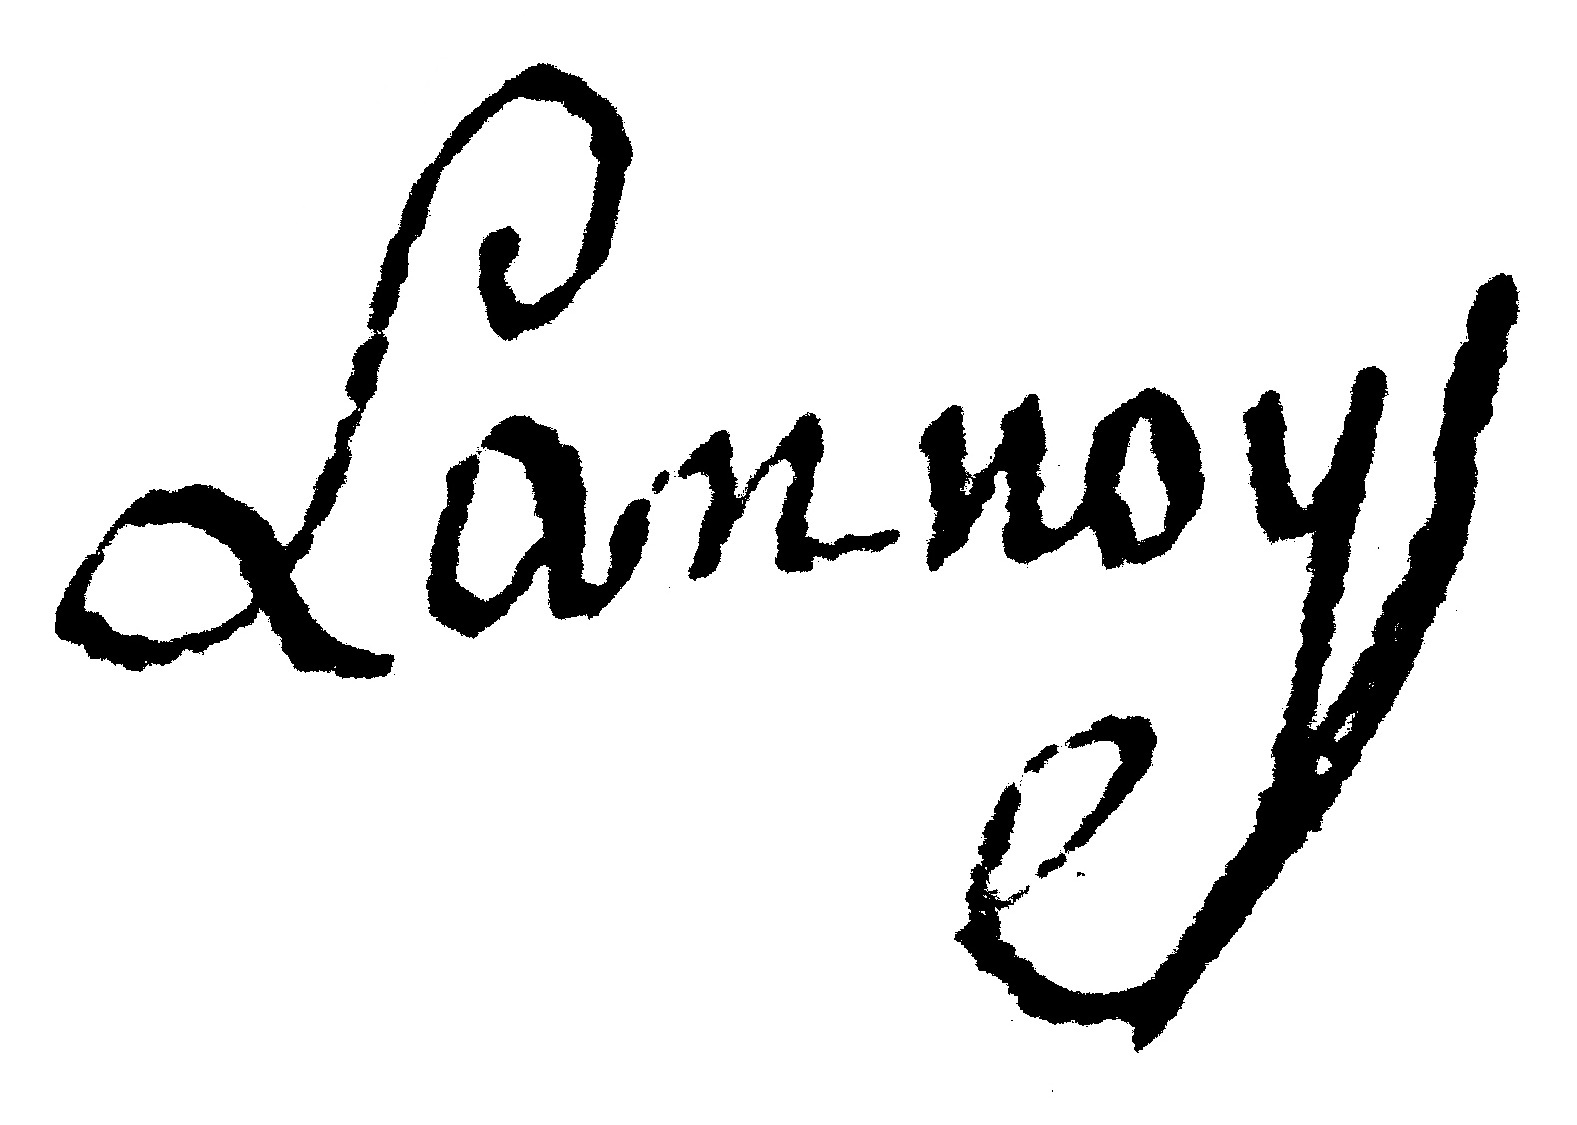
Signature of: chrétien joseph ernest grégoire de lannoy